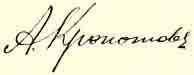
Signature of: vasiliy kropotov